Question: Describe the condition in detail:
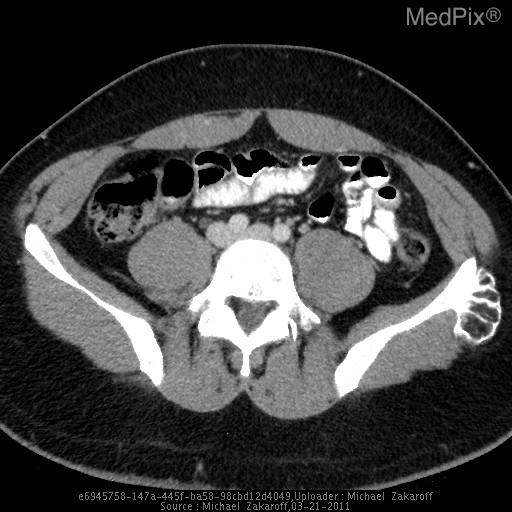
Answer: The disease is discussed as: The characteristic radiographic findings of these tumors are a  pedunculated or sessile mass projecting from and continuous with the metaphysis of  long bones, most frequently the tibia, femur, or humerus.  Typically, these masses point toward the diaphysis and away from the joint. On the radiographs, the cartilaginous cap has stippled calcifications, typical of a cartilaginous tumor. MR imaging confirms the tumor’s continuity with medullary and cortical bone and shows the high-signal-intensity cartilaginous cap surrounded by low-signal-intensity perichondrium. Osteochondromas are found among all ages, although most commonly found in males less than 20 years of age.  Most are asymptomatic and found as an incidental finding.
     Malignant transformation occurs in approximately 1% of single osteochondromas, although in multiple osteochondromas, malignant change may develop in 2 to 27% of patients (particularly the femur, humerus, tibia, and innominate bone).  Most malignant transformation is to chondrosarcoma although unusual cases of osteosarcoma or malignant fibrous histiocytoma have been reported.  Besides bursal inflammation, pathologic fracture, and malignant transformation, osteochondromas may cause vascular and neurological complications and osseous deformities because of displacement or compression of adjacent structures. At times in children and adolescents, the osteochondromas may spontaneously disappear or be resorbed, or be integrated into the metaphysis.